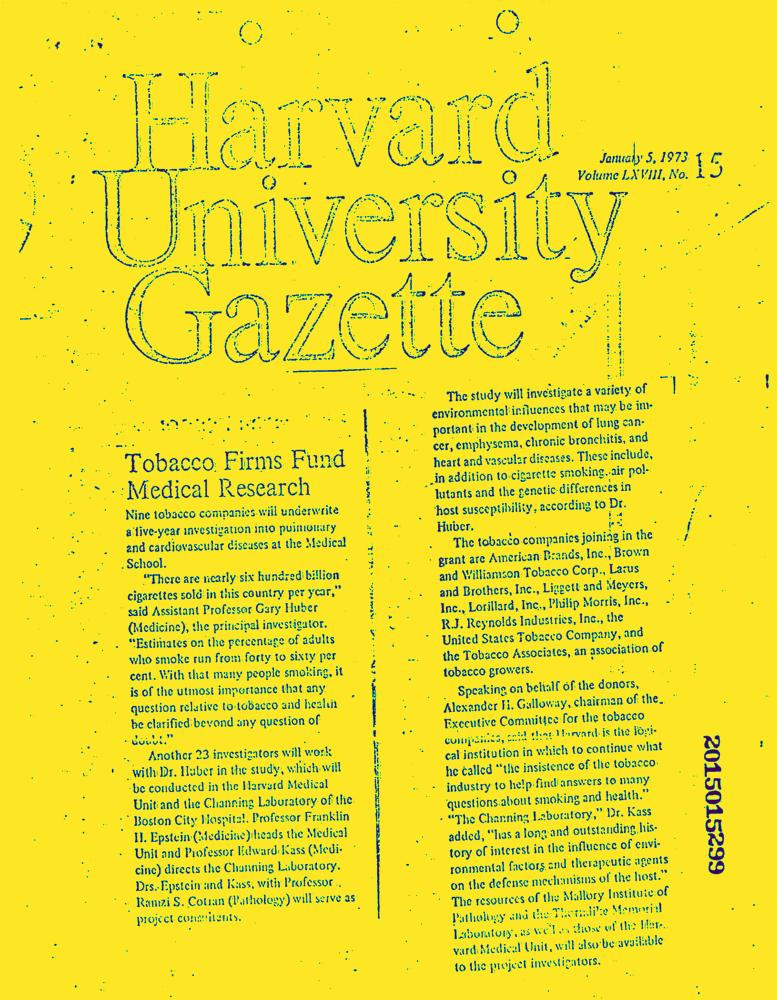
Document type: News-Article